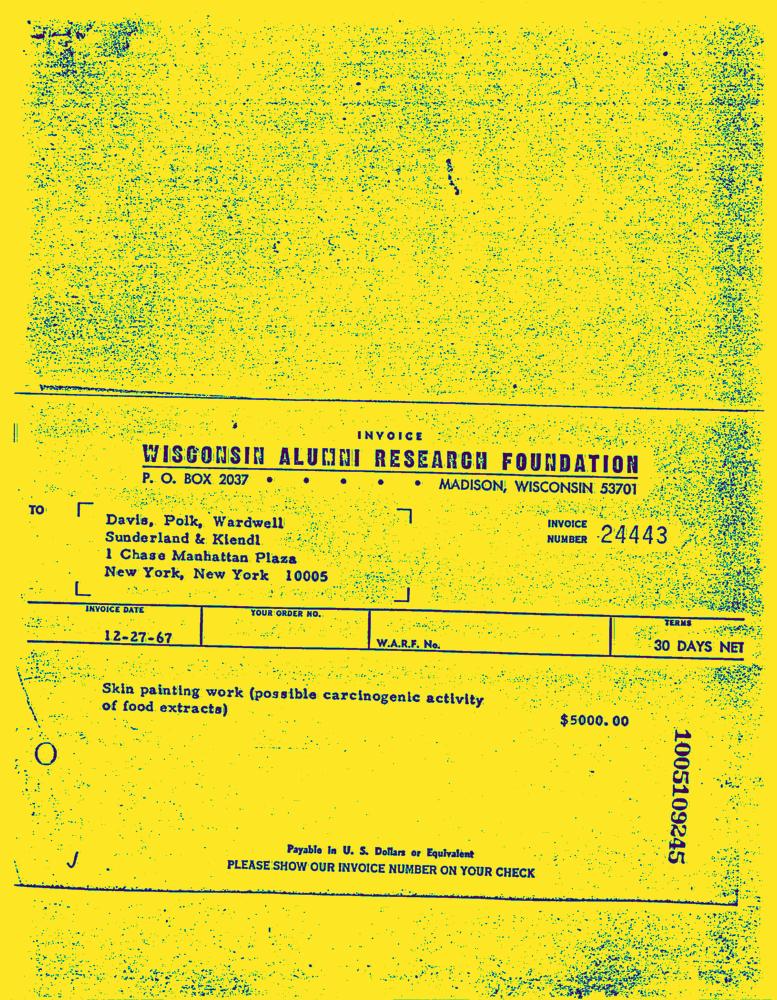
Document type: Invoice-Doc